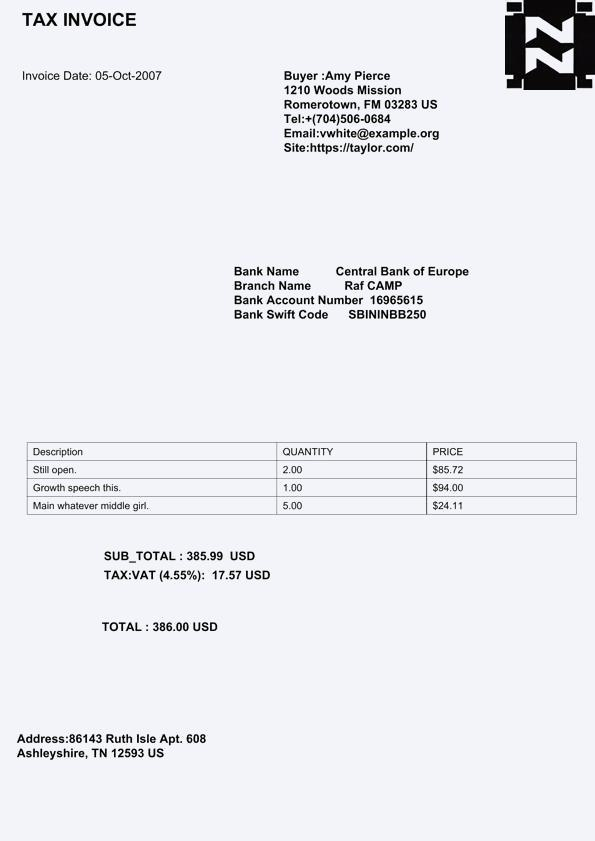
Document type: Invoice